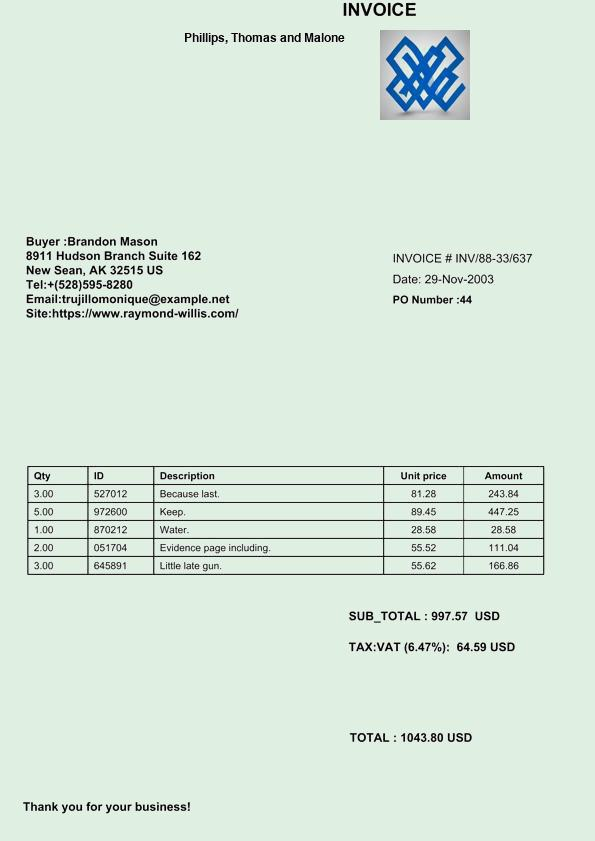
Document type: Invoice